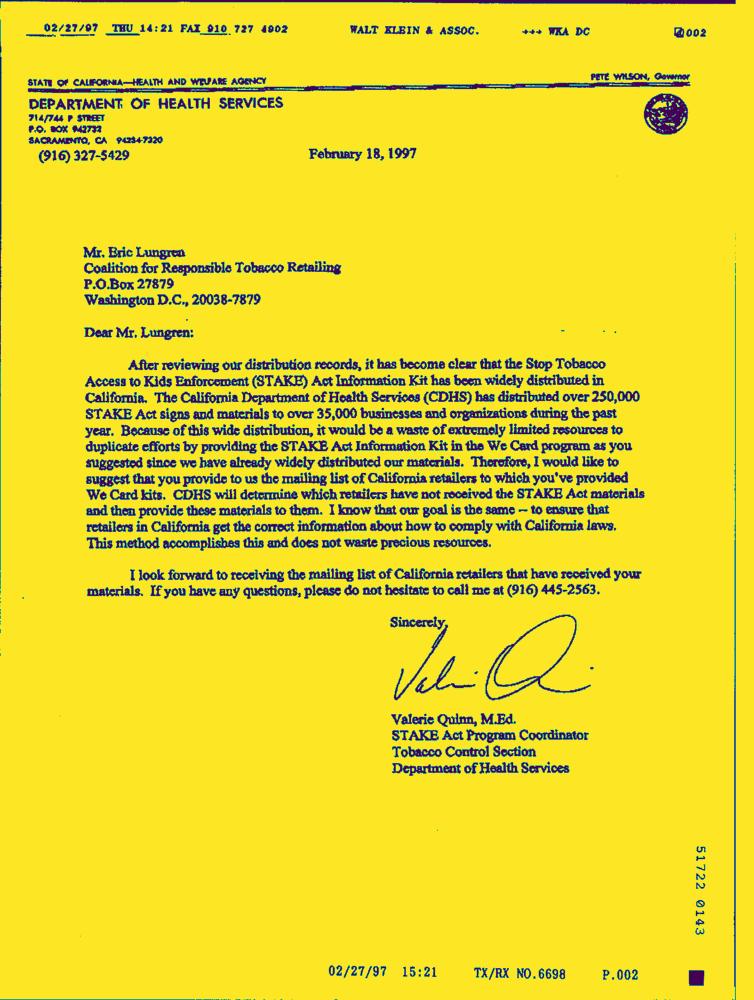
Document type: Letter-Doc